Question: What type of tax is indicated in the document, personal property or real estate?
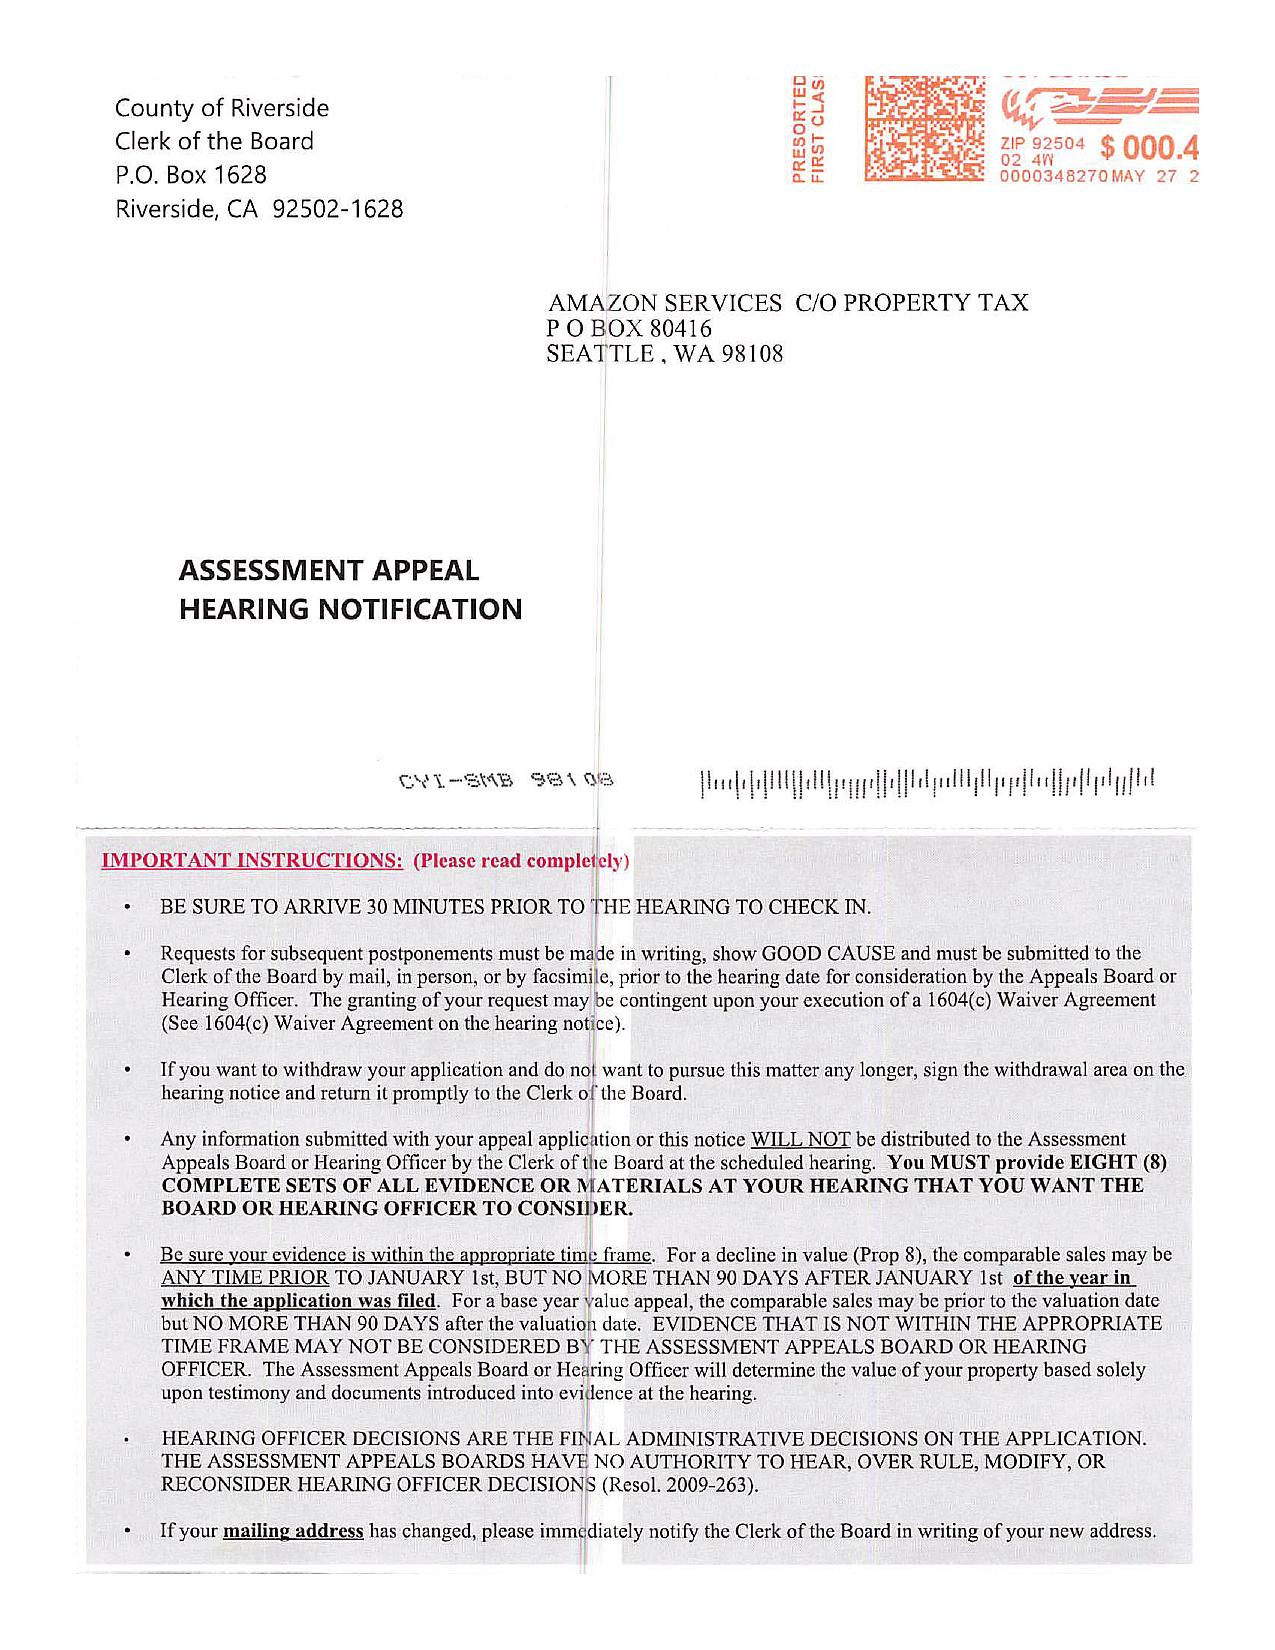
Answer: "Property Tax"